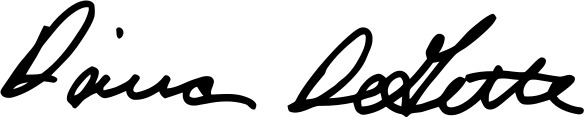
Signature of: diana degette